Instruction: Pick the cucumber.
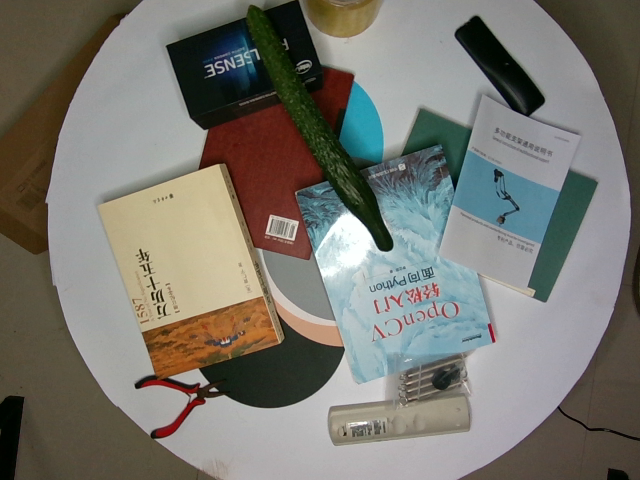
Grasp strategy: vertical